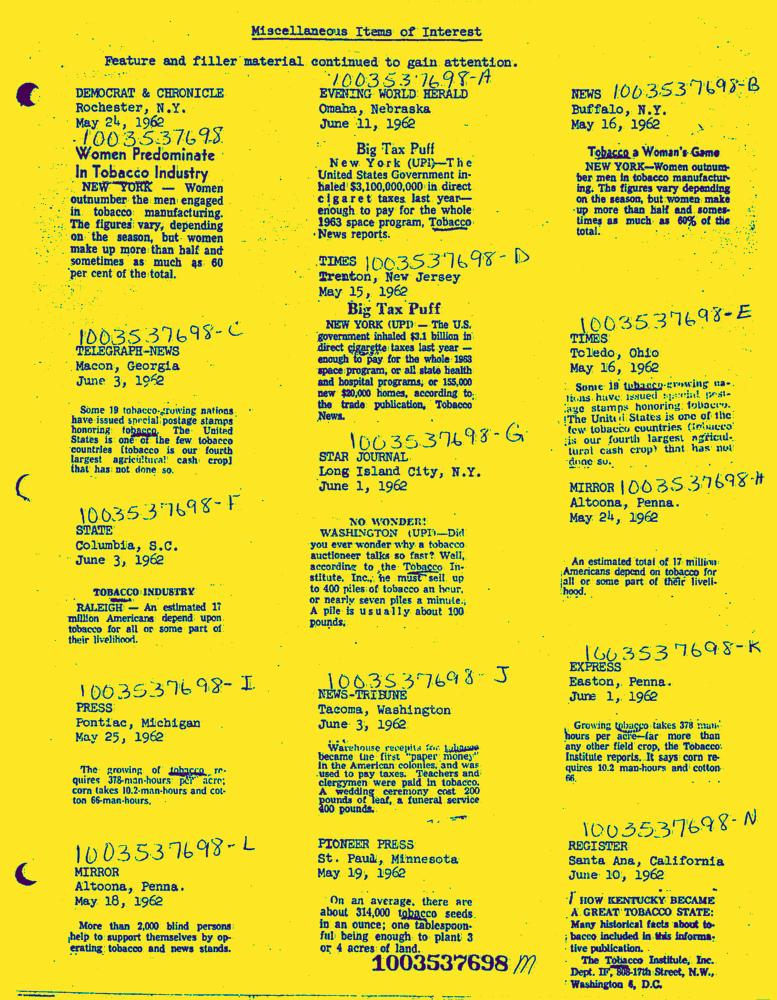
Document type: News-Article